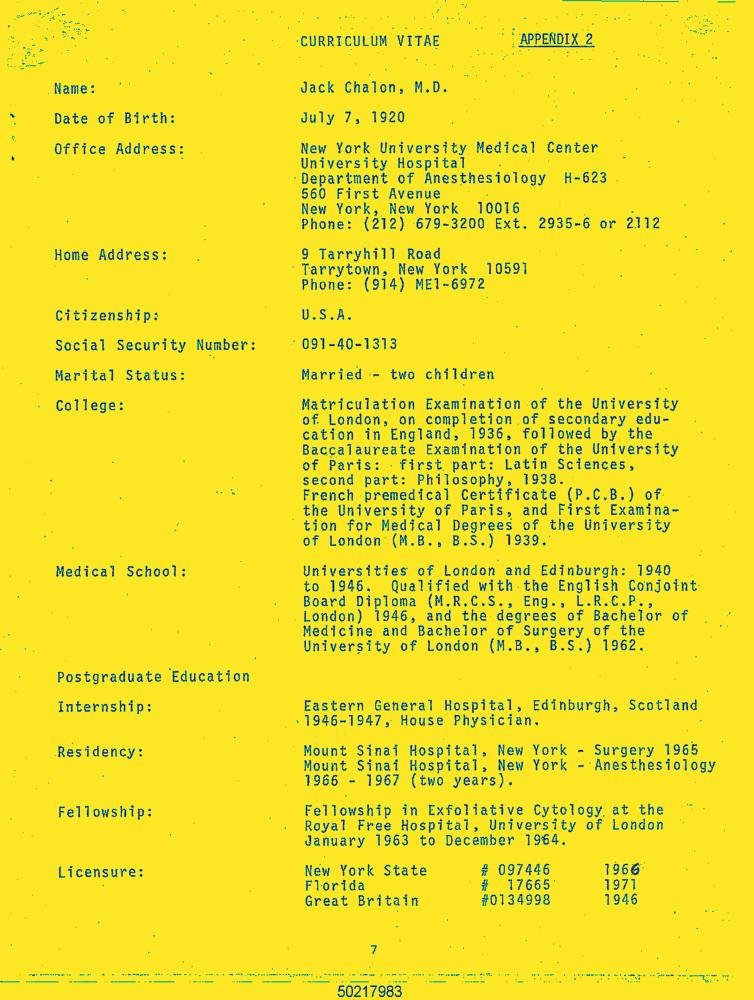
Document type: Resume-Doc